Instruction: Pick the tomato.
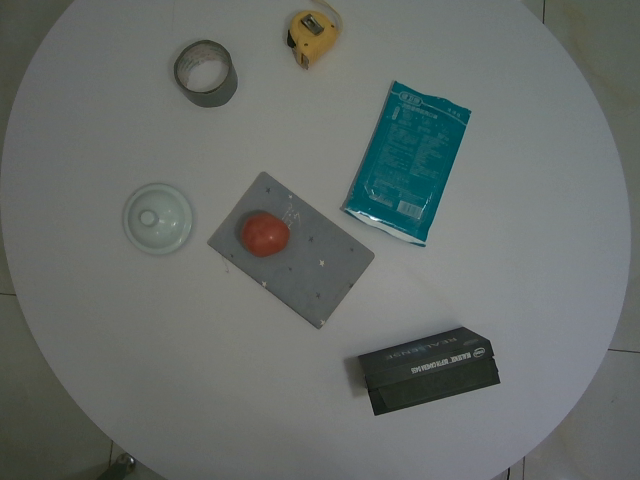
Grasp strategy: vertical